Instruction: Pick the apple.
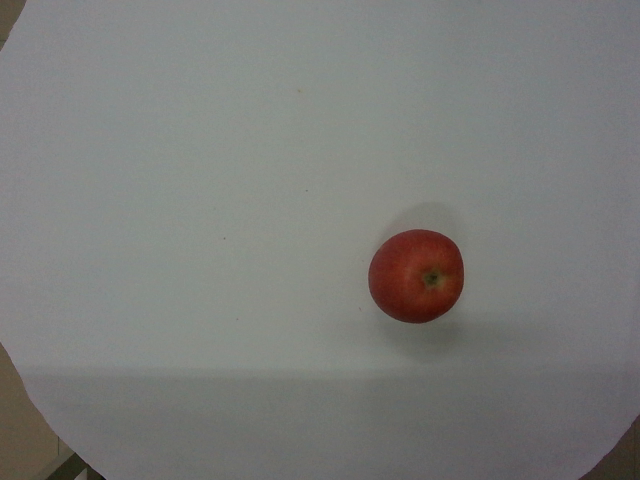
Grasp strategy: vertical